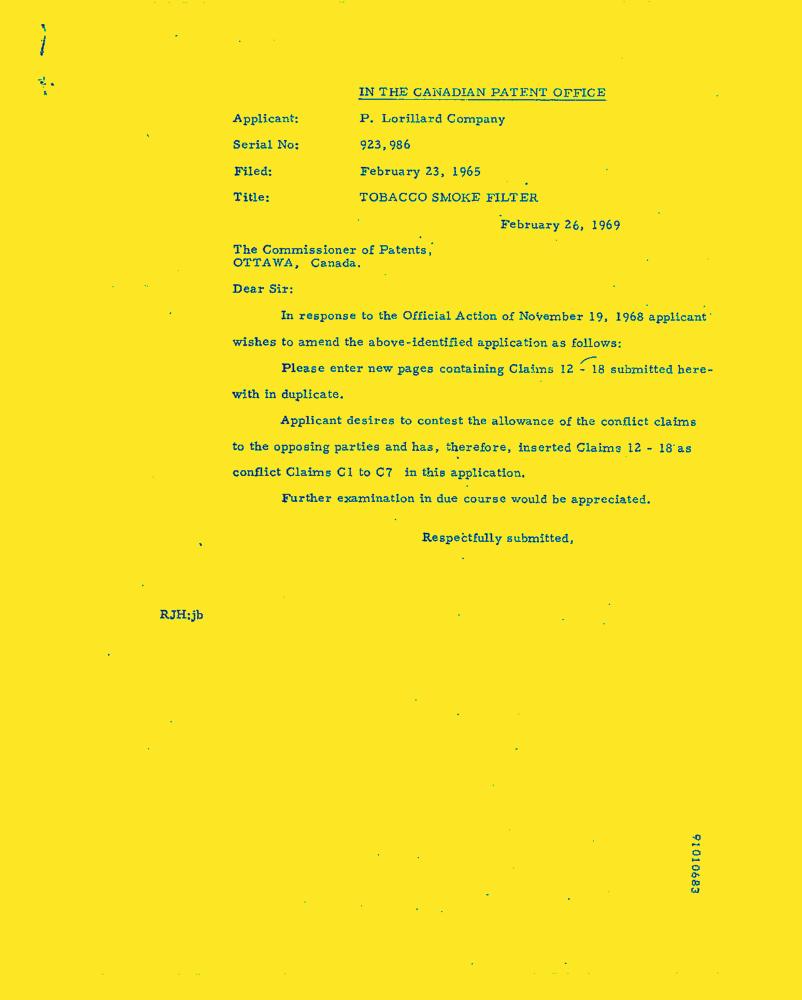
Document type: Letter-Doc